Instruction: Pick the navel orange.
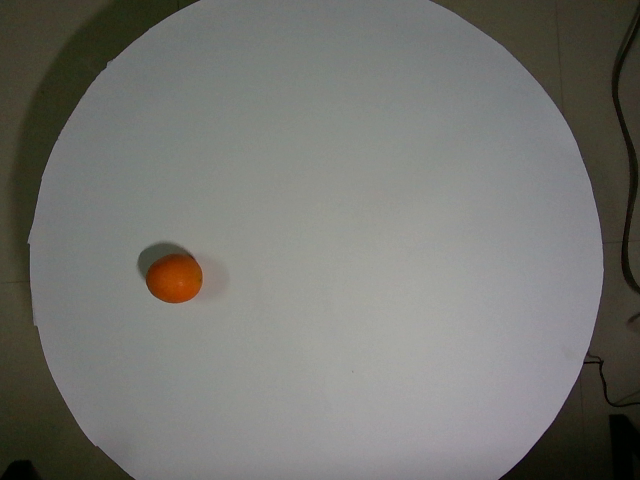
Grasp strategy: vertical